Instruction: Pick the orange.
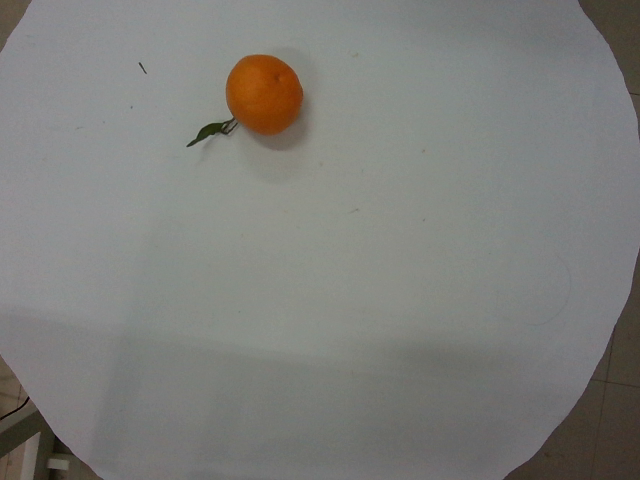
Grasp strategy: vertical